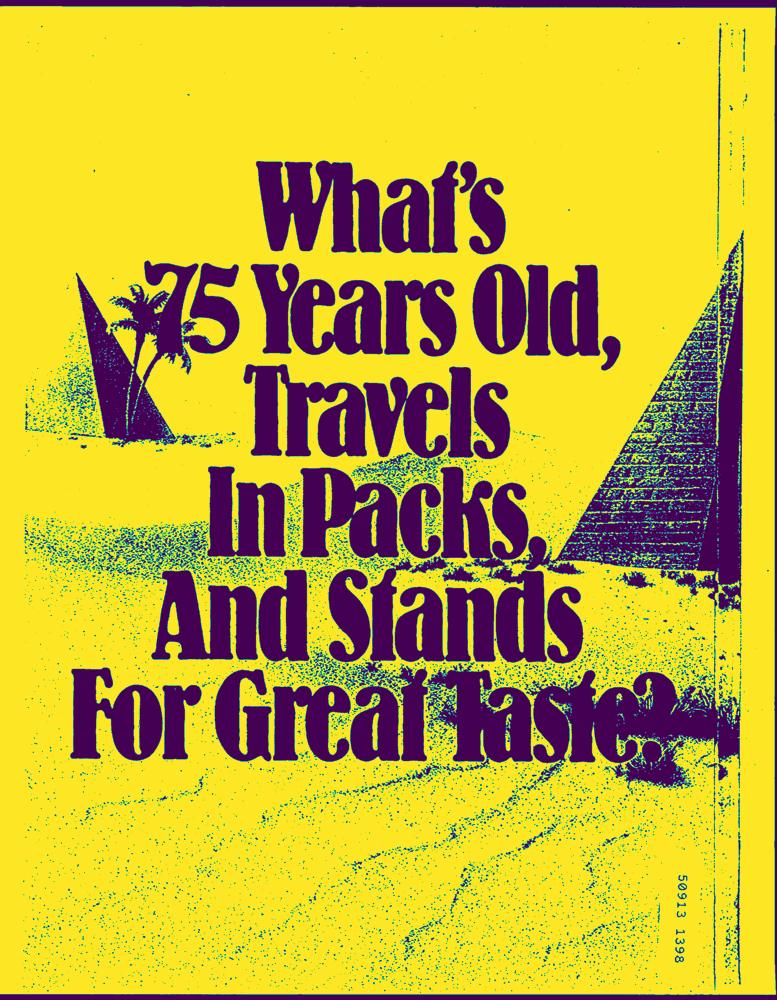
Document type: AD